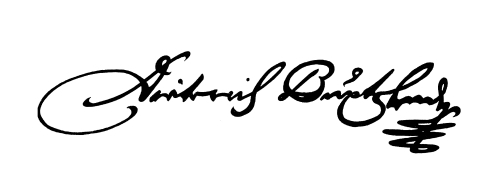
Signature of: dietrich buxtehude